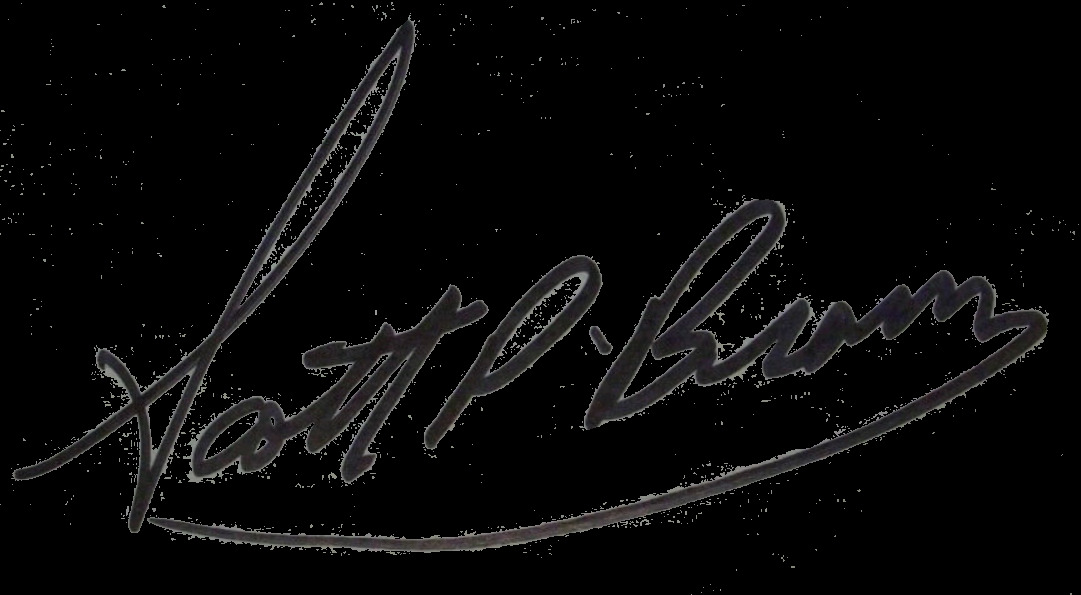
Signature of: scott brown